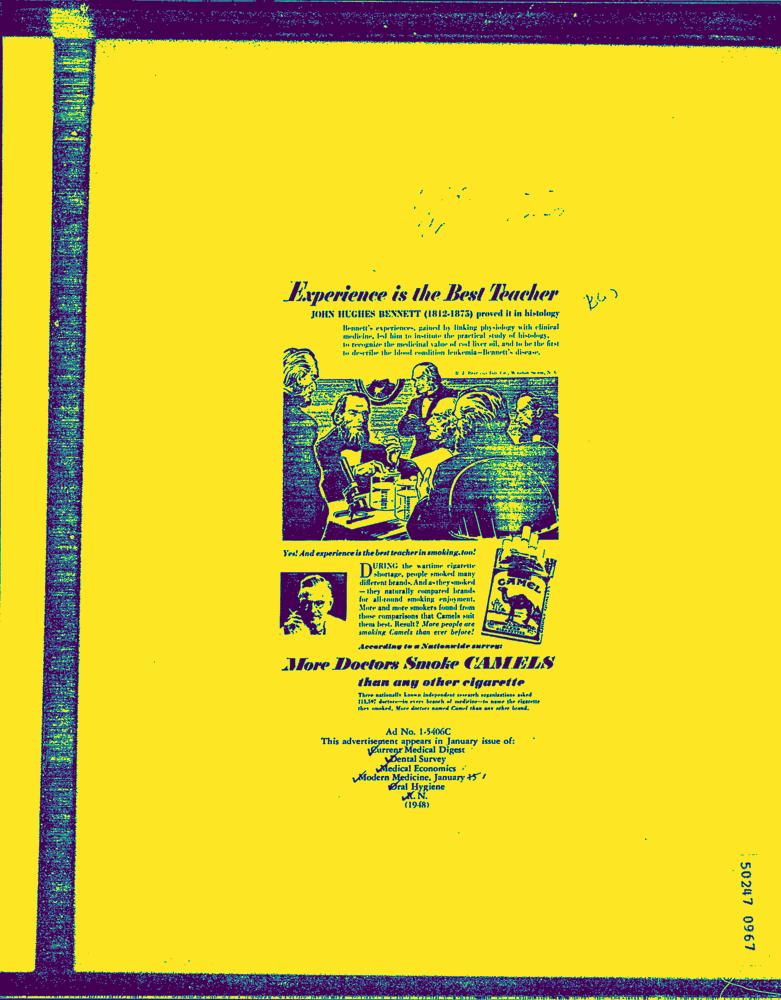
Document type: AD